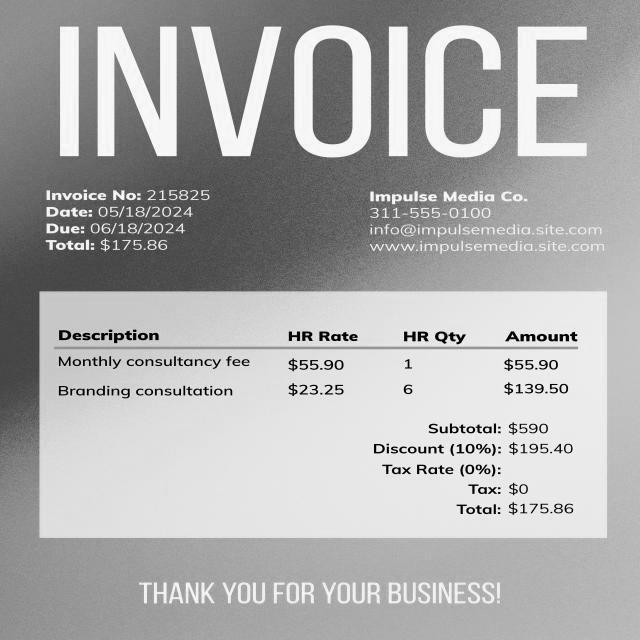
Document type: Invoice